Question: What is the estimated tax bill amount according to the document?
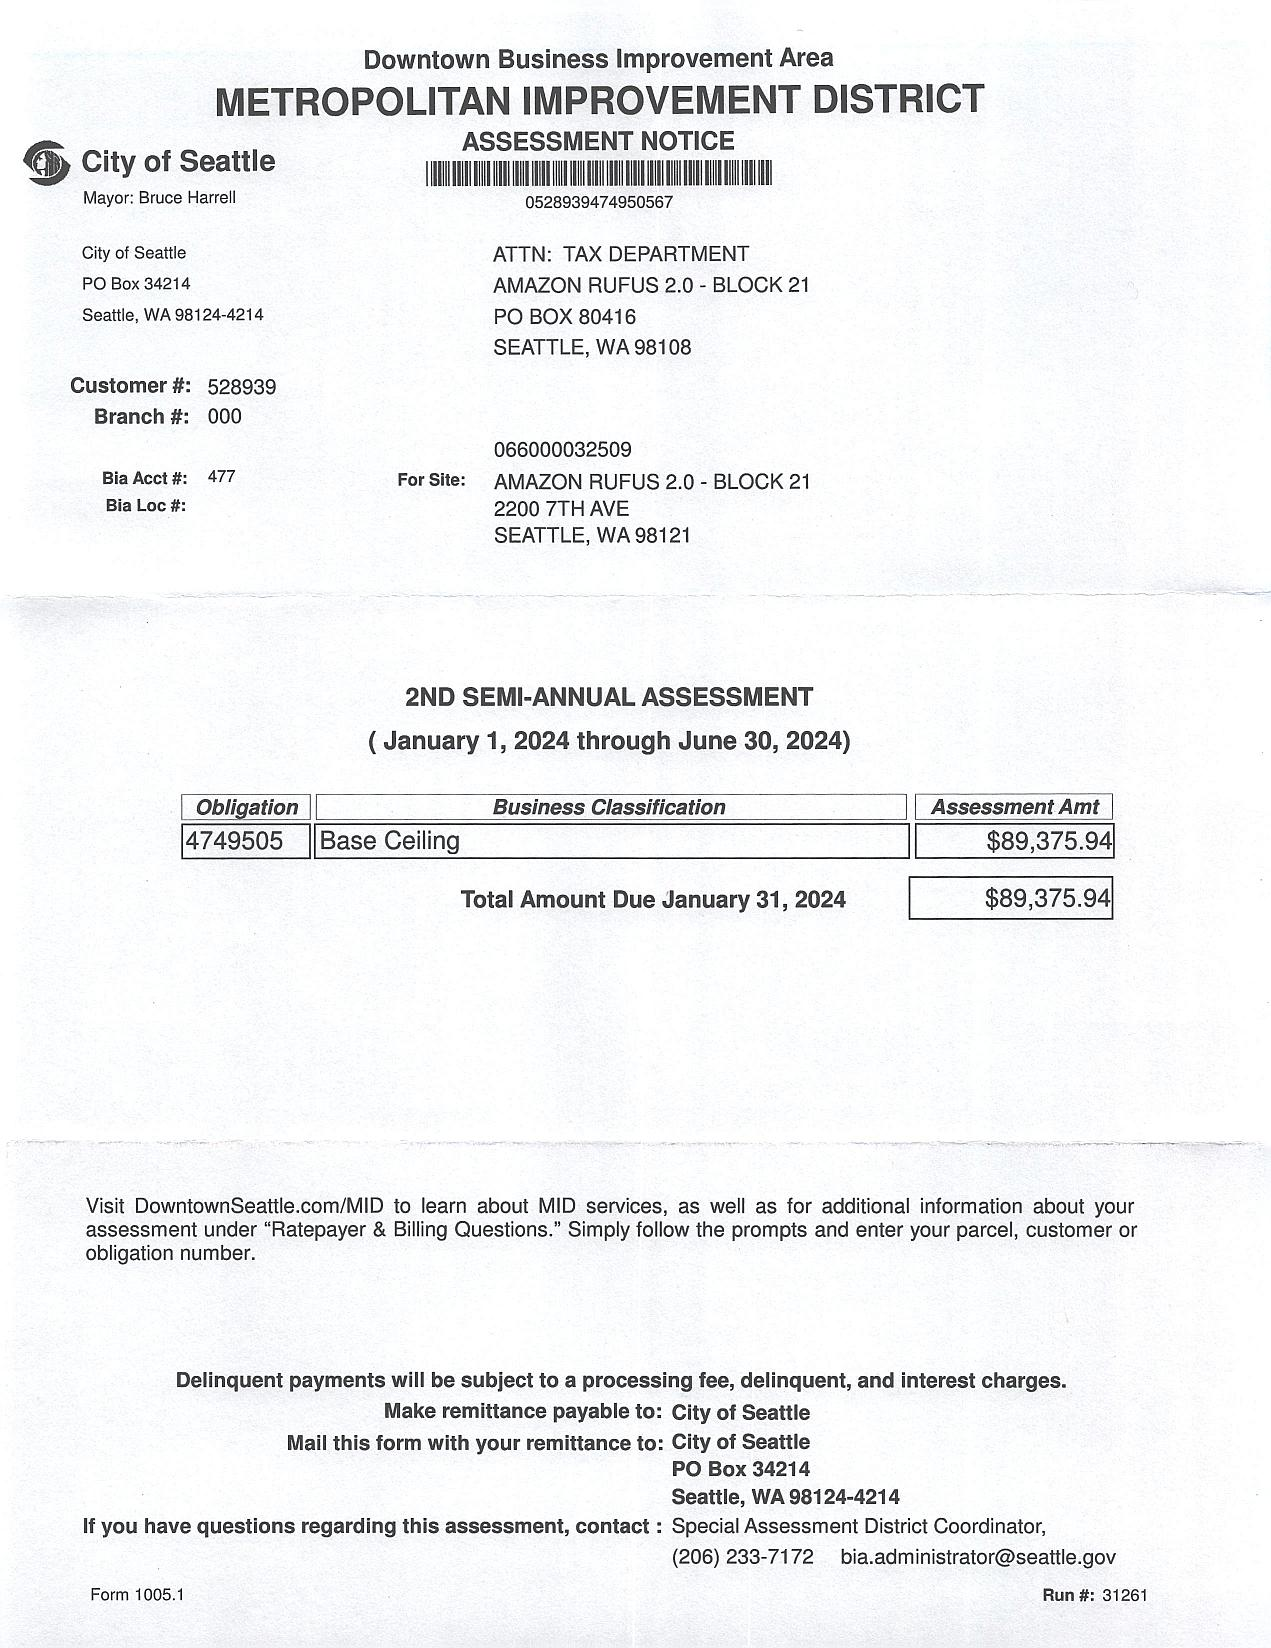
Answer: "$89,375.94 "